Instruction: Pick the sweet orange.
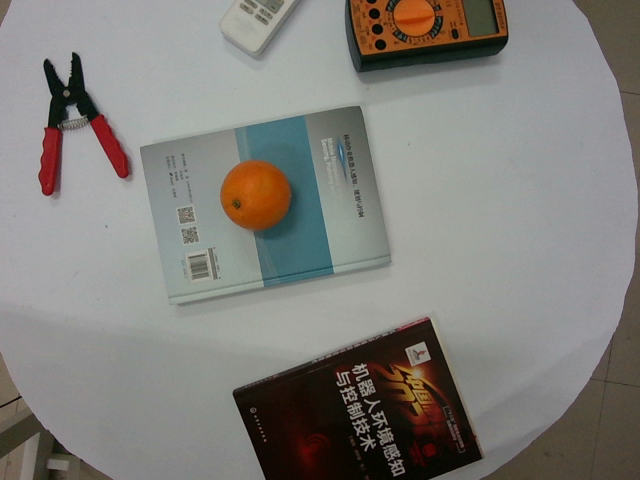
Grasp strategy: vertical